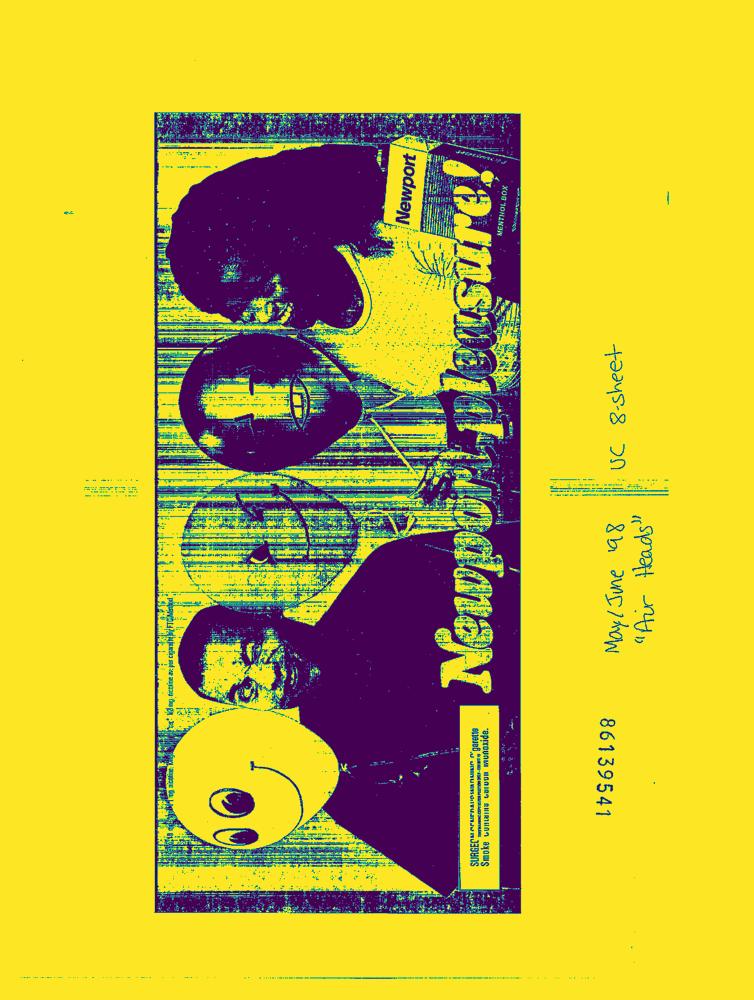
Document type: AD